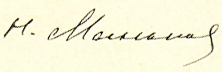
Signature of: mankov nikolai